Question: What appears to be the issue?
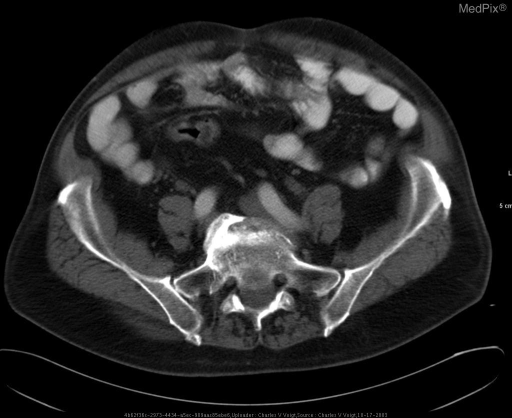
Answer: The findings suggest Dimunuitive right common iliac vein with large collateral vessles. No evidence for cirrhosis.. Diminutive right common iliac vein between artery and osteophye. The patient might have a history of 77 y/o man with right lower quadrant pain.